Question: What could the diagnosis suggest?
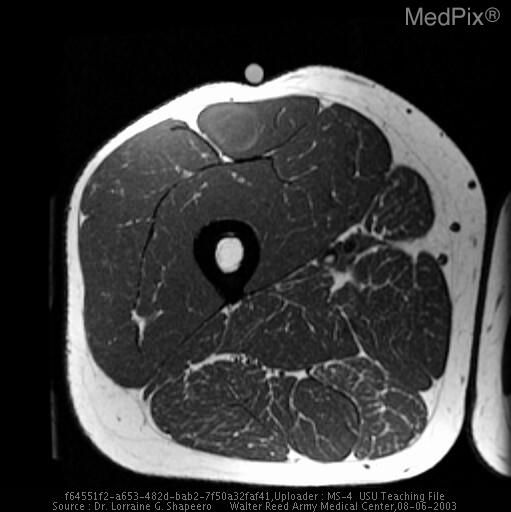
Answer: The possible diagnosis includes Myxoid liposarcoma, Myxoid malignant fibrous histiocytoma.